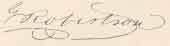
Signature of: george robertson